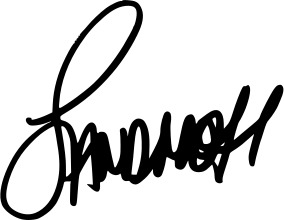
Signature of: sandra oh